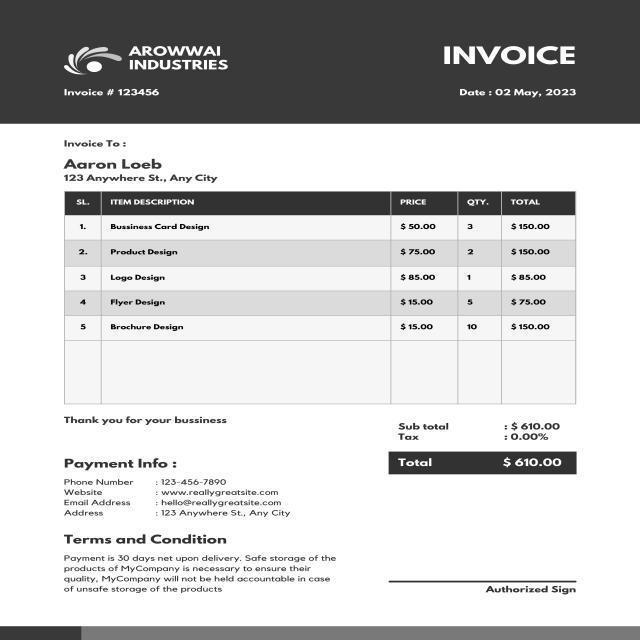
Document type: Invoice